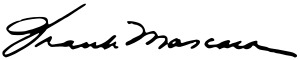
Signature of: frank mascara